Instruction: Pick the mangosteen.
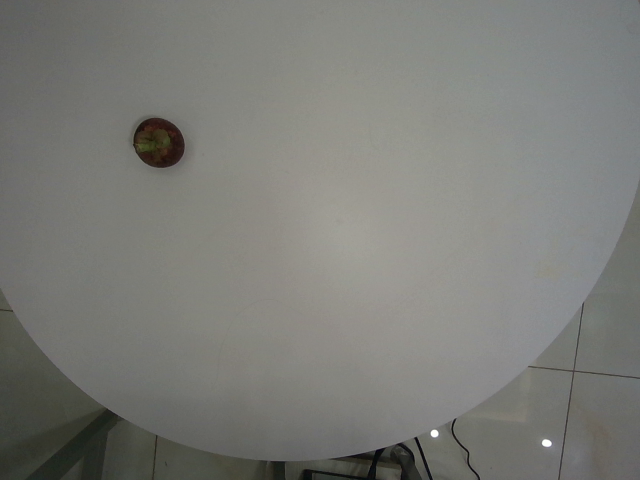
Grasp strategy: vertical